Patient: Male, age 48
A 48-year-old man was admitted to our hospital due to prolonged fever and nausea. Physical examination indicated the following: Body temperature, 38.5  C; heart rate, 109 beats/min; blood pressure, 140/80 mmHg and lack of ausculatory sounds in the upper lobe of the left lung. Laboratory examination performed revealed: normal white blood cell count, 8.5 x 109/l, an elevated C reactive protein, 7mg/dl (0.01-0.8mg/dl) and negative tuberculosis antibody test. Computed tomography (CT) showed a large solid mass of the left upper lobe, limited pleural and pericardial effusion and calcified lymphadenopathy of mediastinum, Fig. 1. The patient underwent a CT-guided core biopsy of the lung lesion and three samples were obtained. Specimens were sent for culture, histological and polymerase chain reaction (PCR) assay. The possibility of malignancy was excluded, at the same time culture and PCR were positive for Histoplasma capsulatum and histological findings were compatible with BG, Fig. 2. Due to the positive culture we investigated patient's traveling history and he referred traveling in United States many years ago just for a few days.
Complete laboratory investigation excluded any kind of immunosuppresion in our patient.
The patient was diagnosed as a chronic pulmonary histoplasmosis case with bronchogenic granulomatosis. Initially he was treated with amphotericin B and itraconazole. One month later he revealed complete clinical recovery, improvement of the inflammatory index and decrease of solid mass size, nevertheless, pleural and pericardial effusions increased. Having in mind the histological diagnosis of bronchocentric granulomatosis and the aggravation of effusions, corticosteroids were added to the medication. Our patient was discharged two weeks later, in a good clinical status with itraconazole and methylprednisolone.
CT imaging follow up one month later demonstrated a great decrease of the left lobe mass size. No pleural and pericardial effusion was reported Fig. 3.
Keywords: bronchocentric granulomatosis, non endemic area, pulmonary histoplasmosis
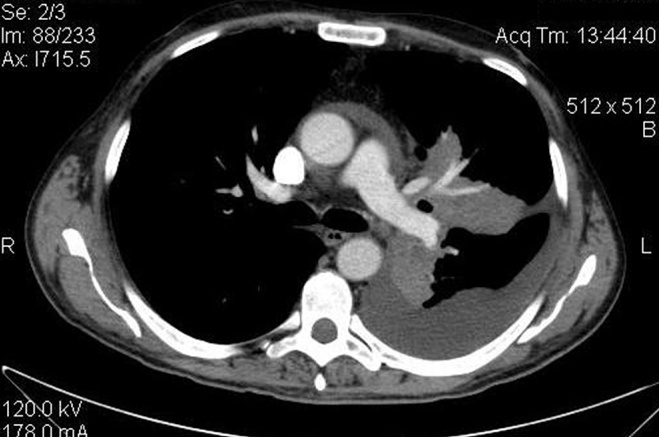
Image caption: a-b. CT image revealing large solid mass of the left upper lobe, limited pleural and pericardial effusion and calcified lymphadenopathy of mediastium.